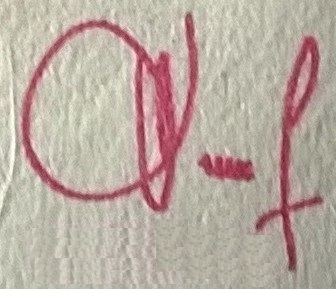
Signature of: juan carlos fábrega